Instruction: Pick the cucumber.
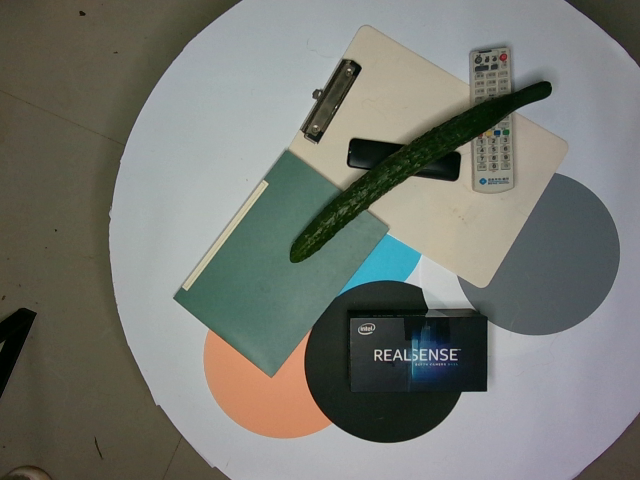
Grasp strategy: vertical